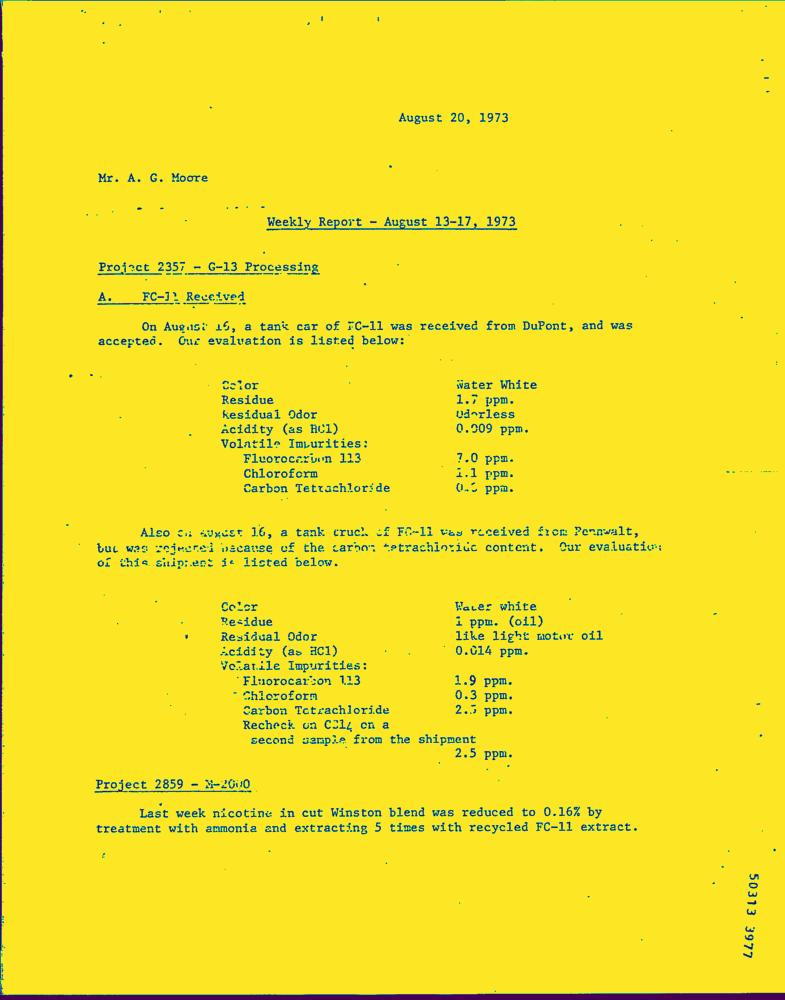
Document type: Letter-Doc